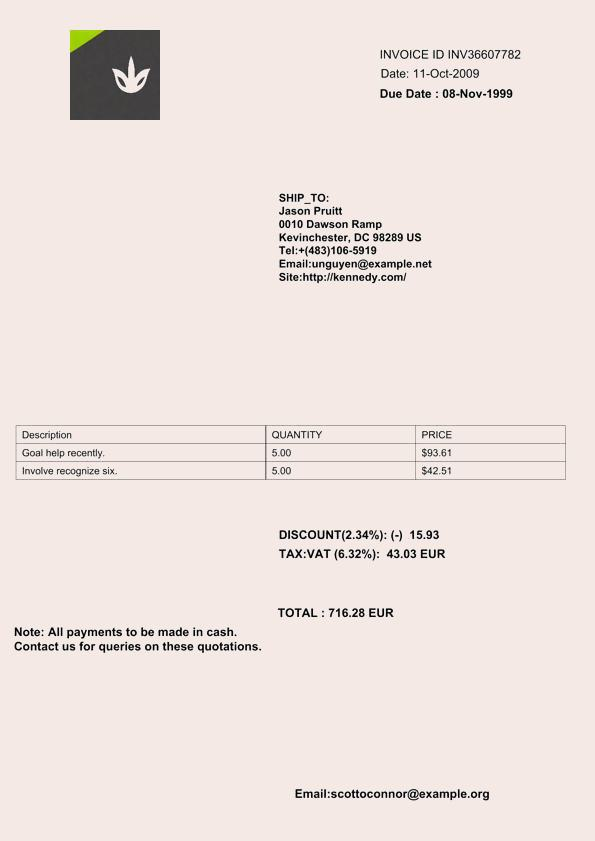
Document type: Invoice